Question: What appears to be the issue?
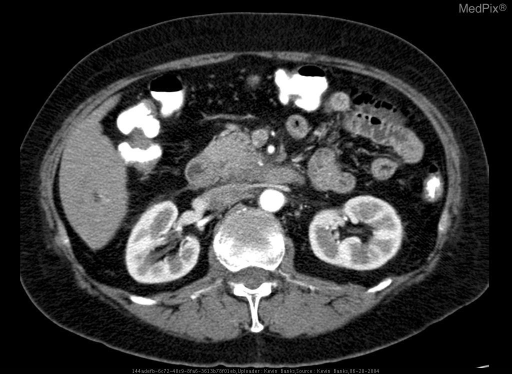
Answer: The findings suggest CT evaluation demonstrates a mass arising in the head of the pancreas. Incidental note was made of a vessel passing along the mass and through the portal-caval space with branches feeding the right hepatic lobe. Angiogram confirmed the presence of a replaced right hepatic artery.. Contrast enhanced axial CT through the level of the pancreatic head demonstrates an aggressive appearing mass with associated biliary obstruction.. The patient might have a history of 59 year-old female with abdominal pain. CT evaluation demonstated a mass in the head of the pancreas..